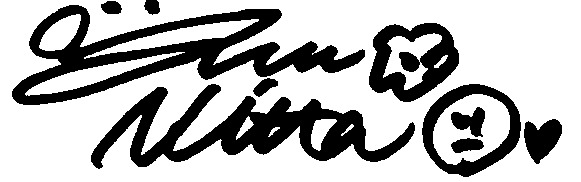
Signature of: yū nitta